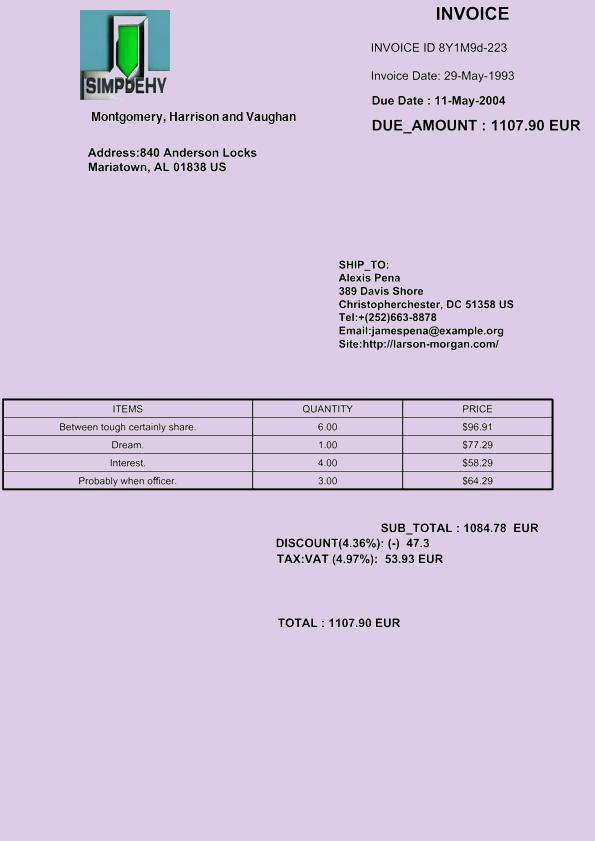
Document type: Invoice